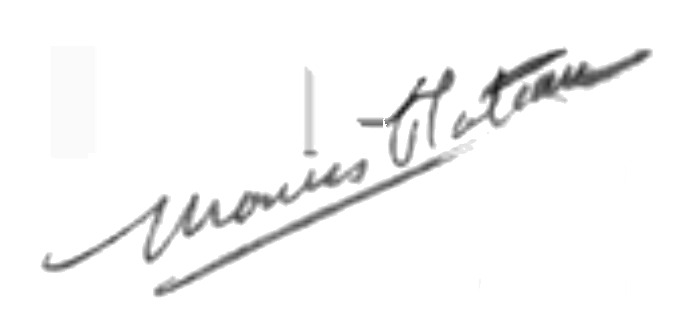
Signature of: marius plateau